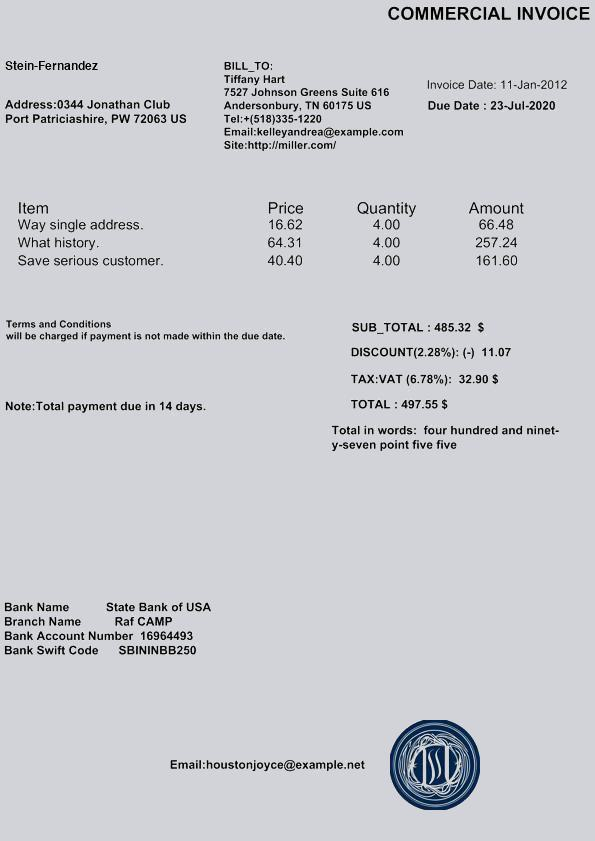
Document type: Invoice